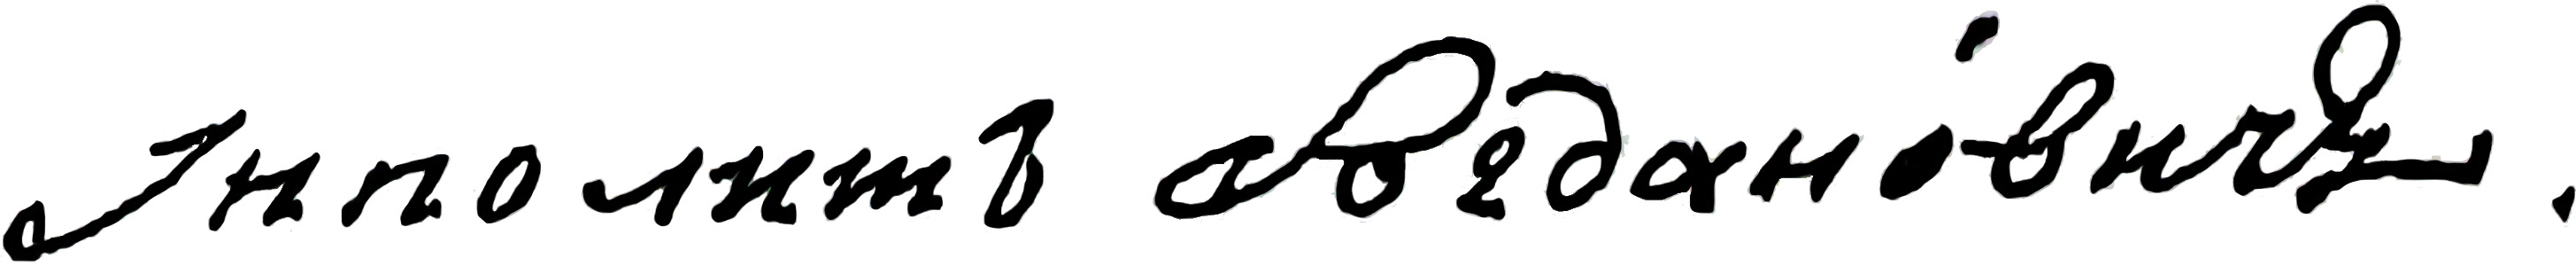
Signature of: ippolit bogdanovich